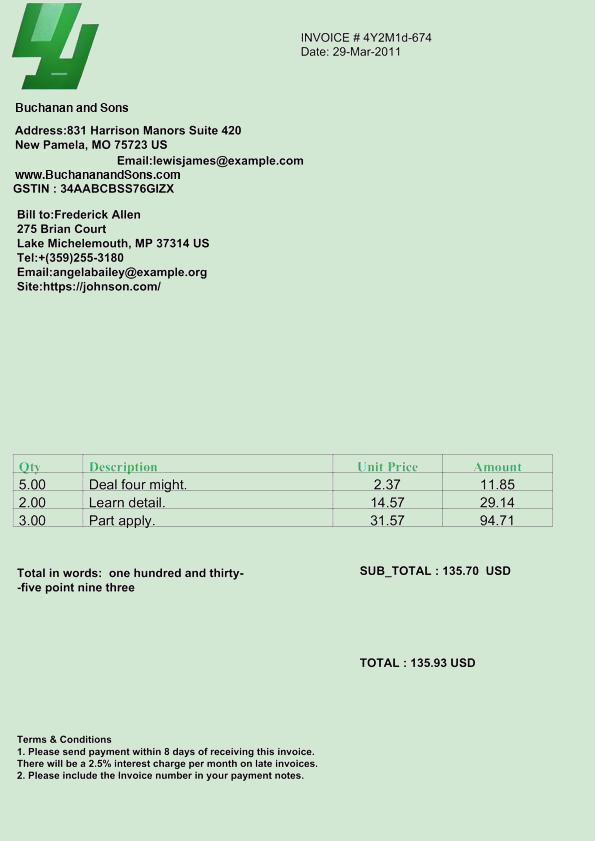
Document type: Invoice